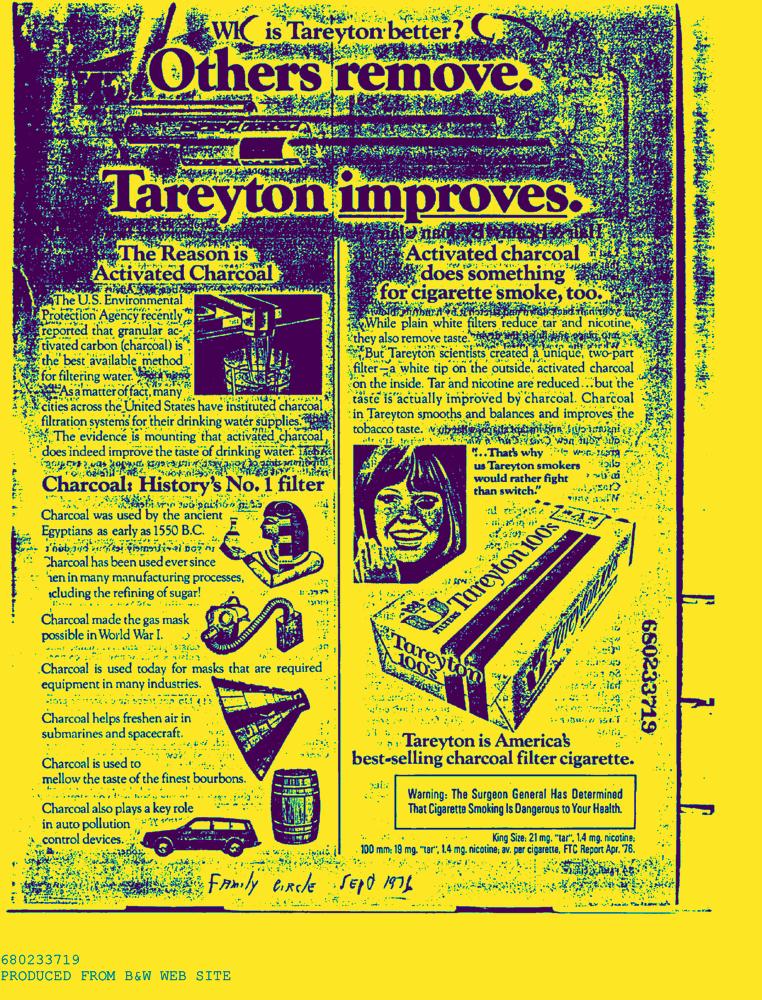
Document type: AD